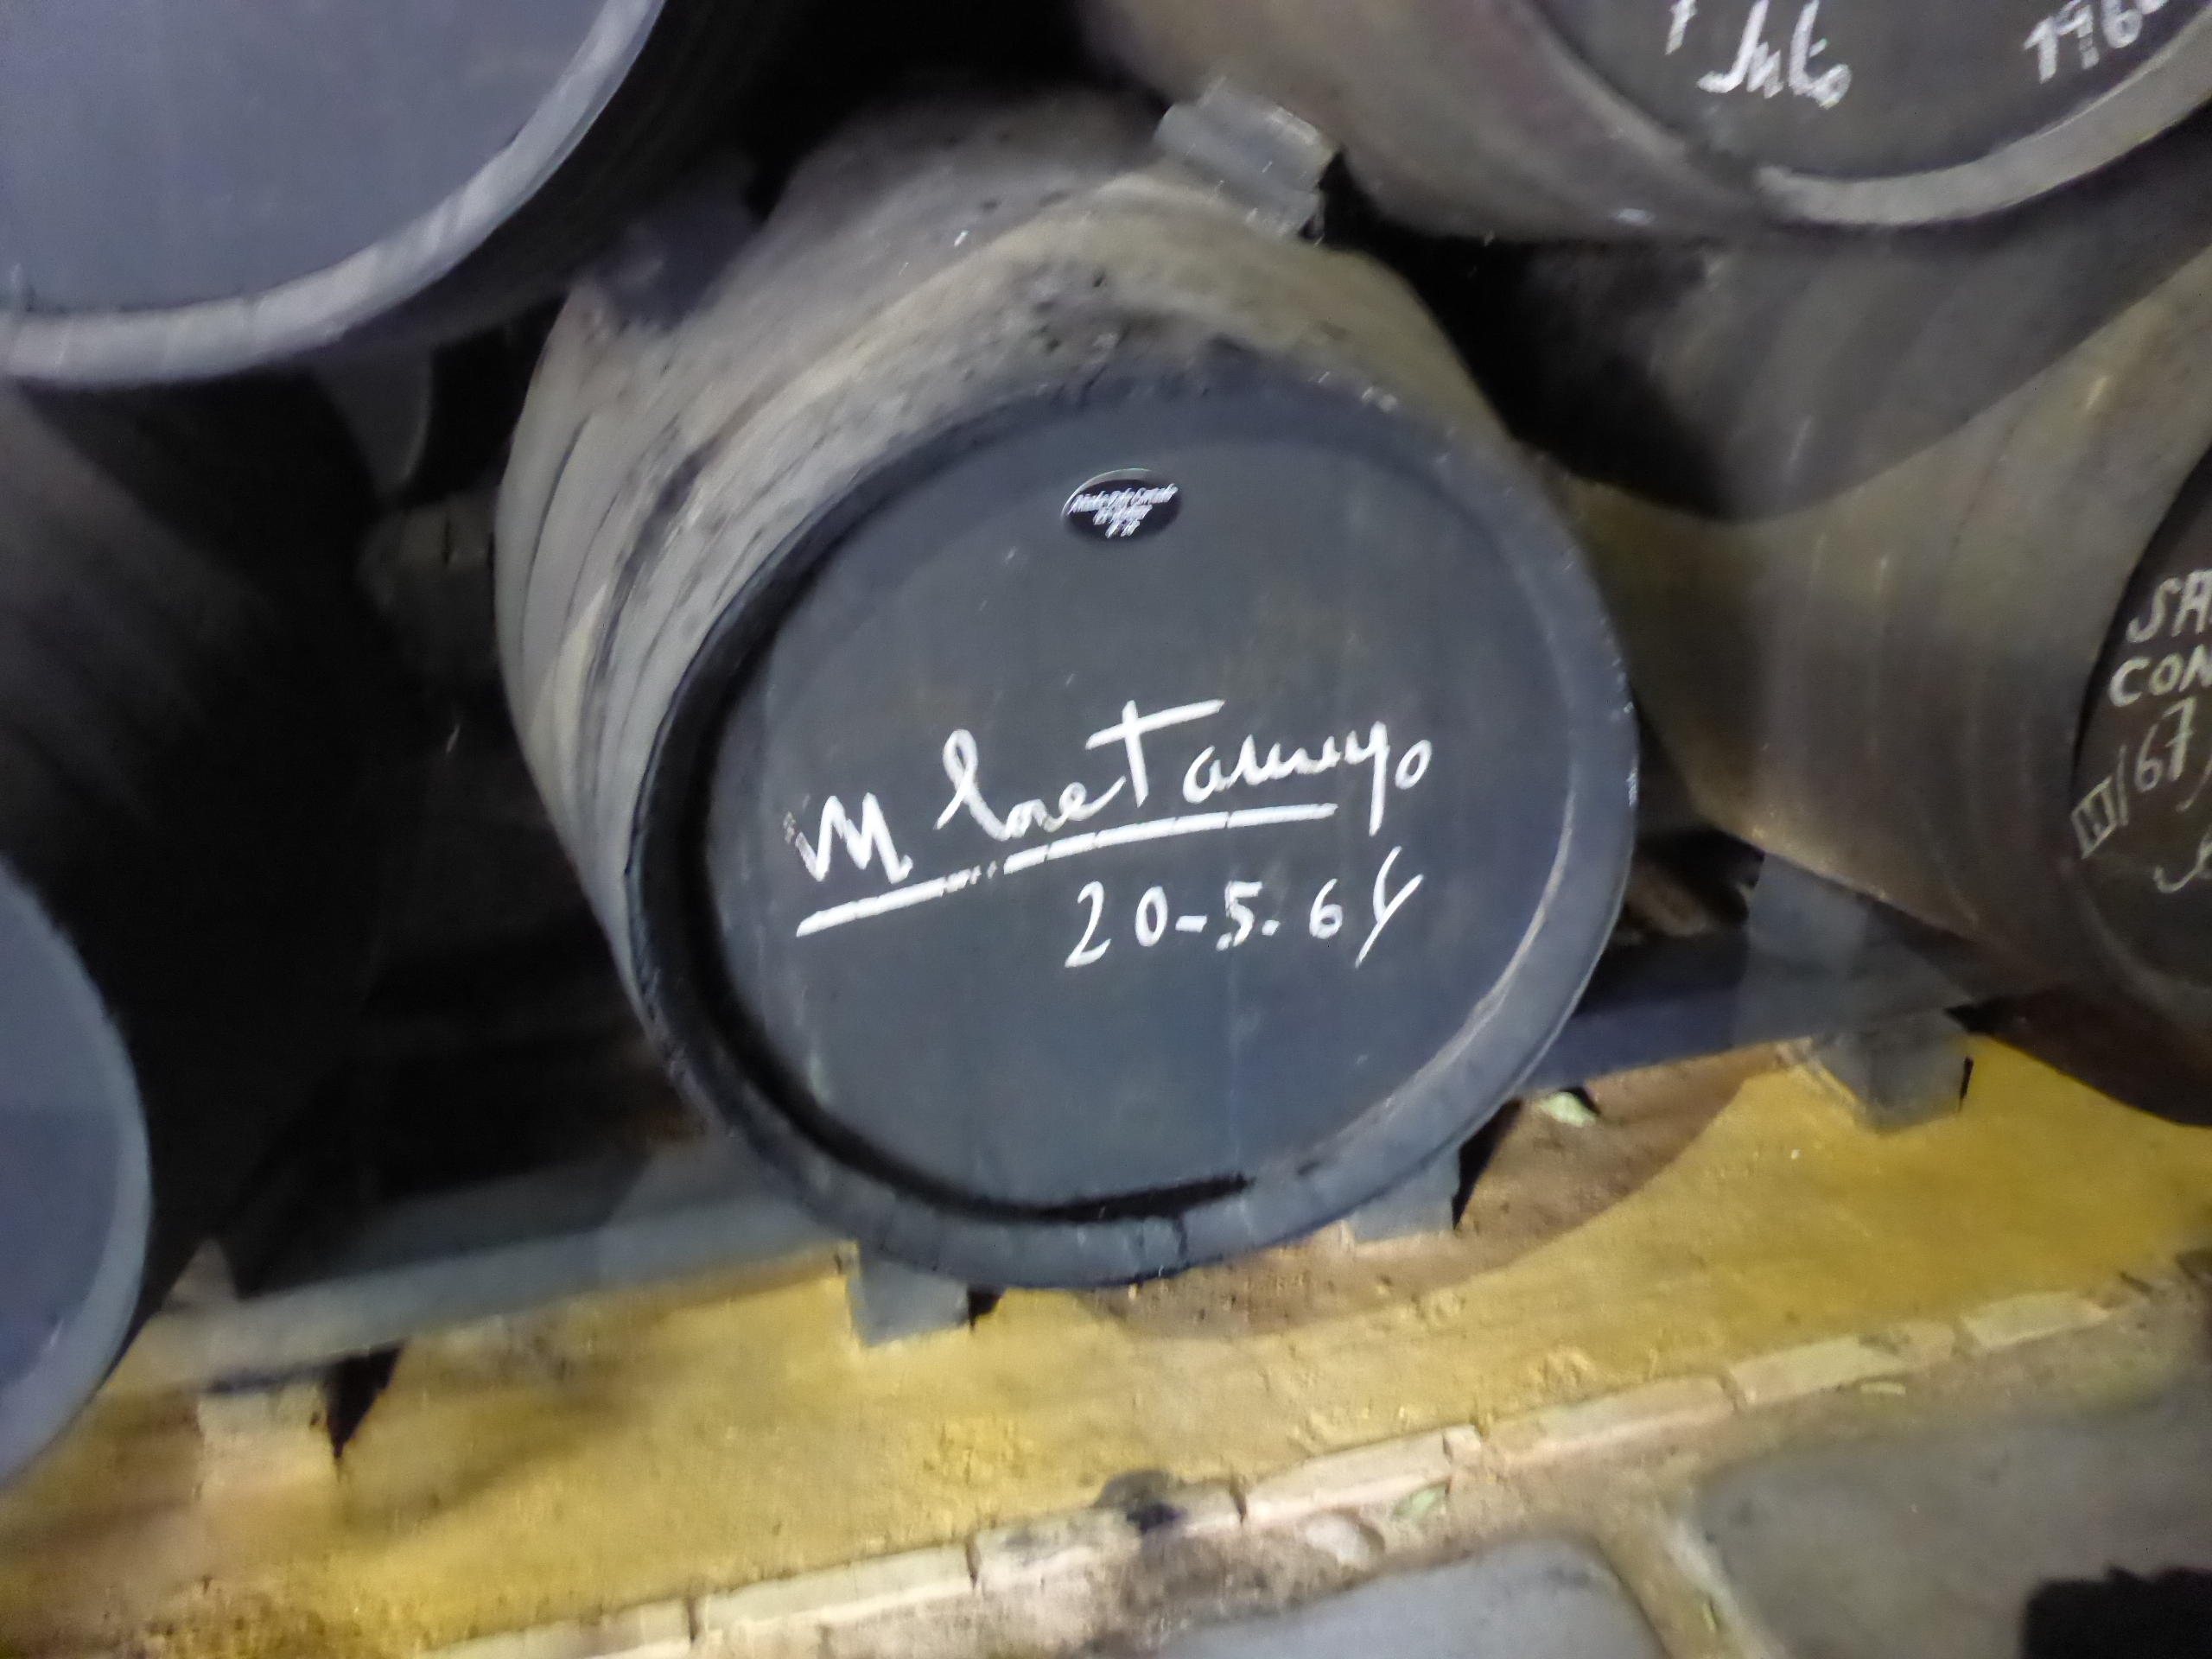
Signature of: manuel lora tamayo